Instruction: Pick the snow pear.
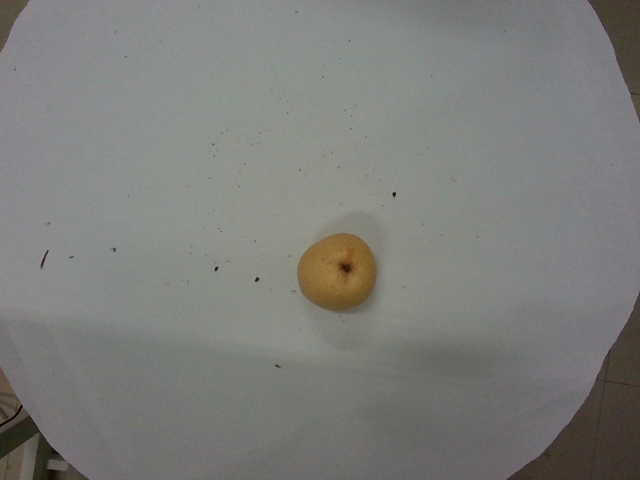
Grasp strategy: vertical